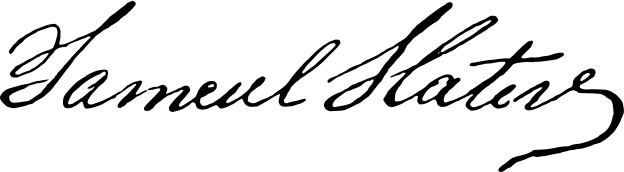
Signature of: samuel slater